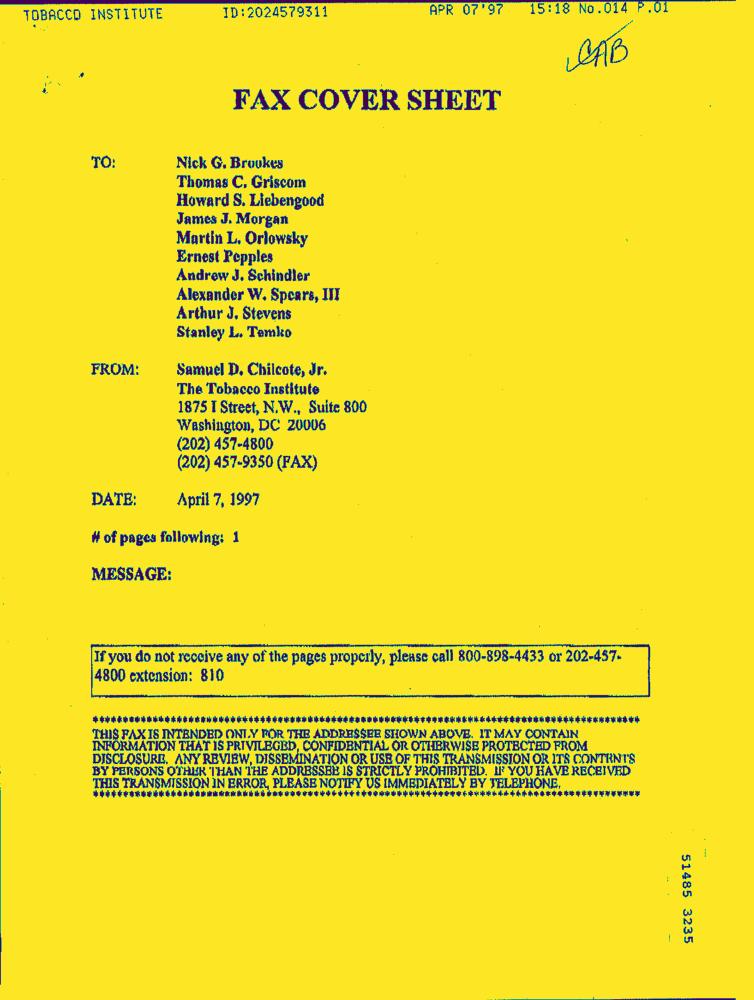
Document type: Letter-Doc